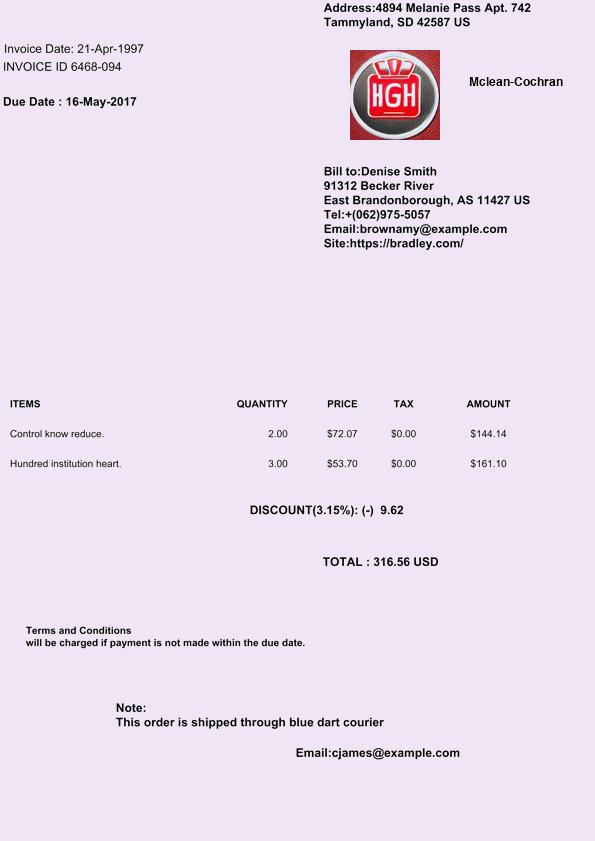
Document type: Invoice